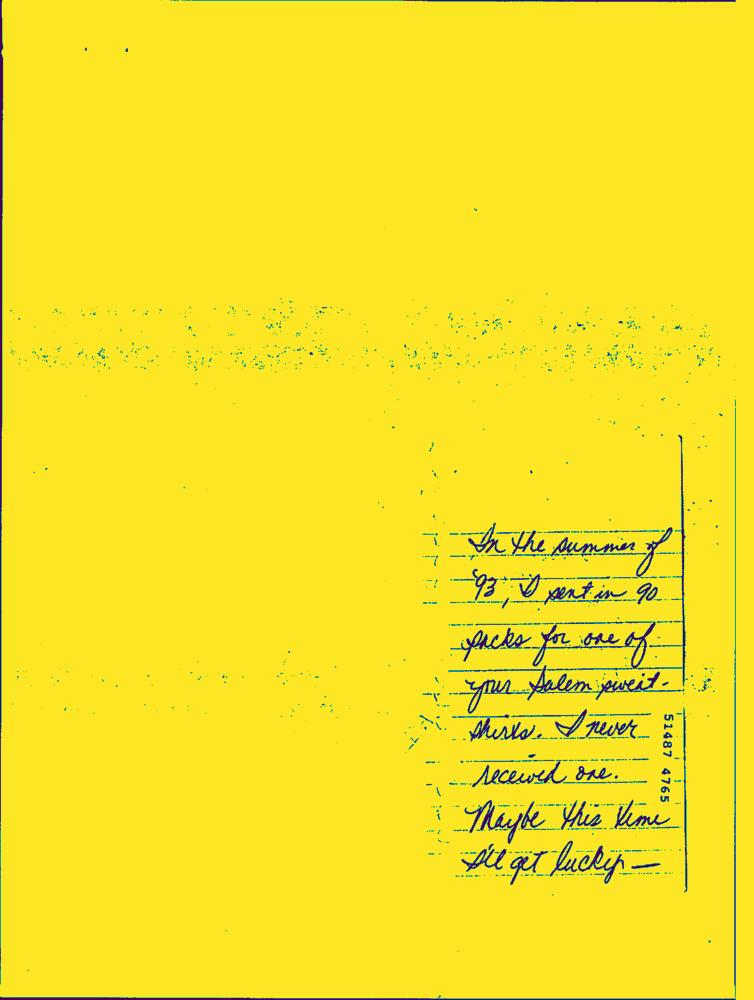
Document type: Hand-Written